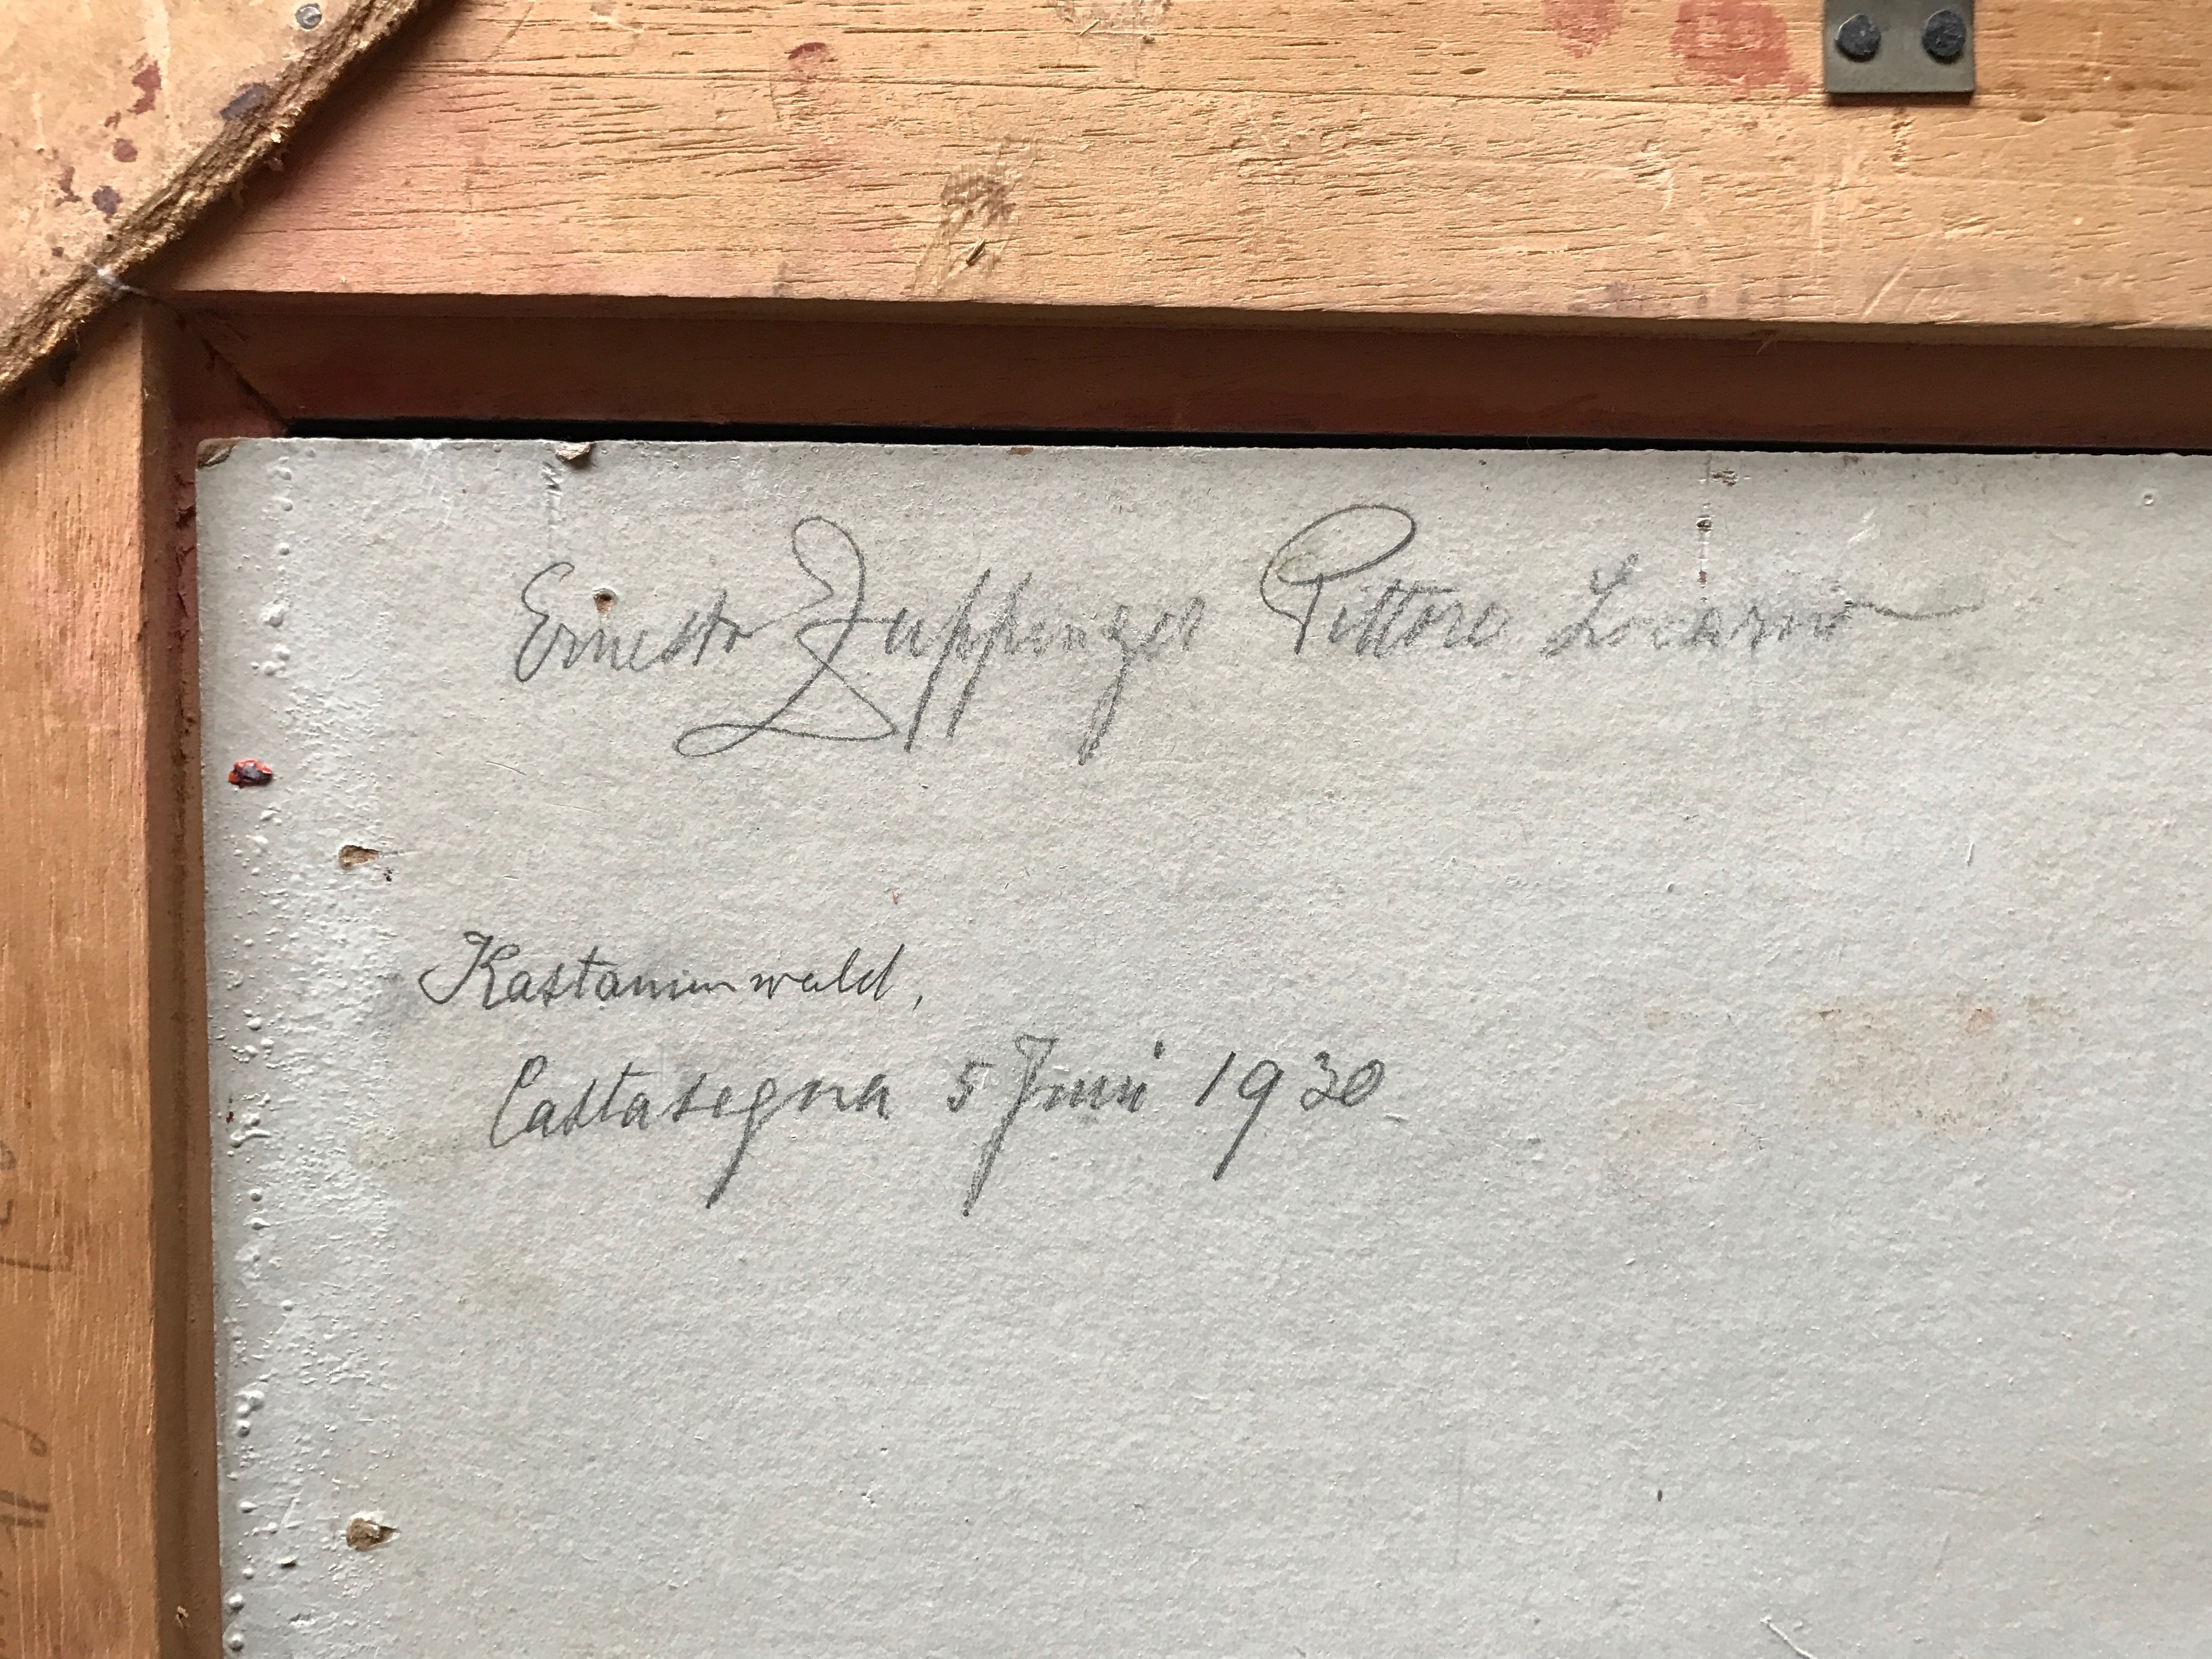
Signature of: ernst zuppinger